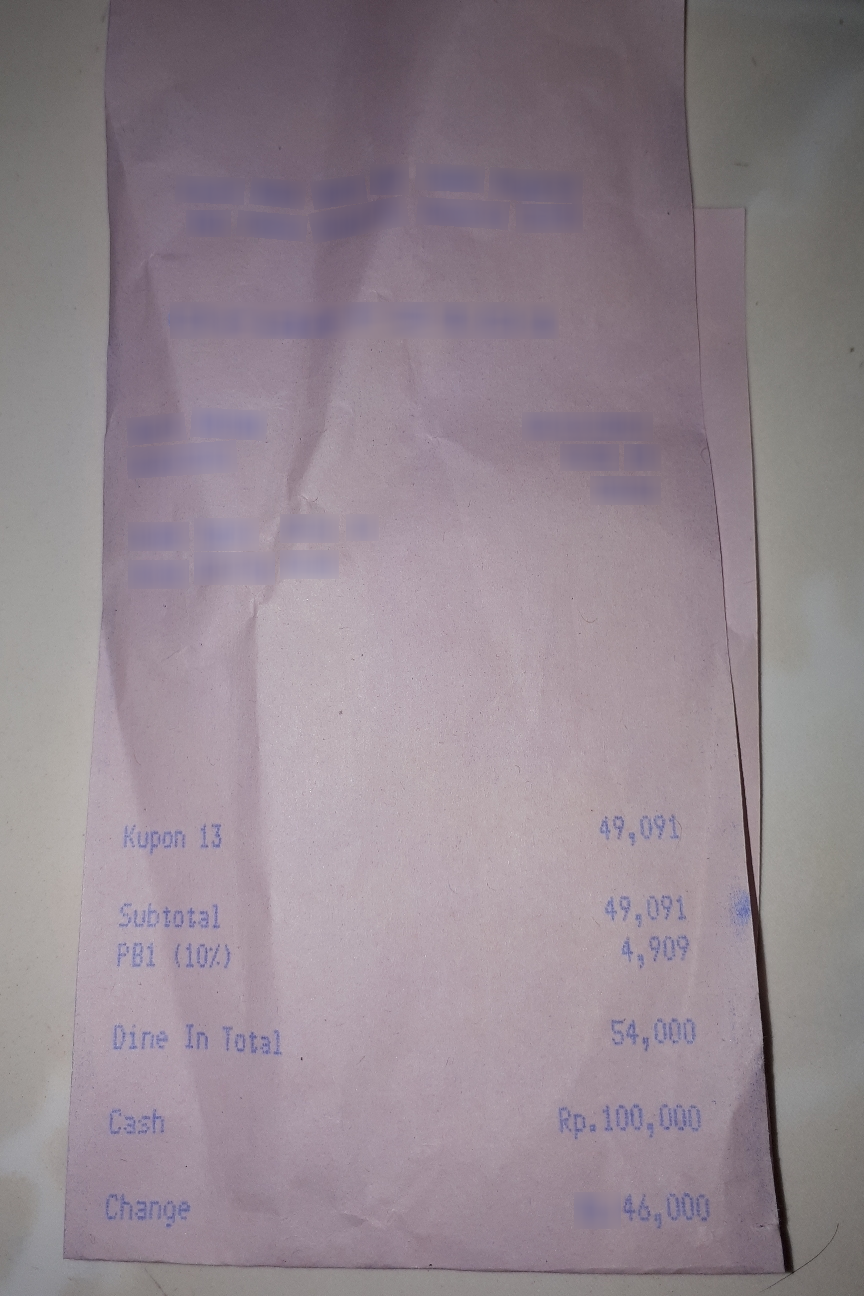
Number of items: 2
Subtotal: 49,091
Tax: 4,909
Total: 54,000
OCR text regions:
text: Dine
text: In
text: Total
text: 54,000
text: Cash
text: Rp. 100,000
text: Change
text: 46,000
text: Kupon
text: 13
text: 49,091
text: Subtotal
text: 49,091
text: PB1
text: (10%)
text: 4,909